Question: How does the patient history play a role?
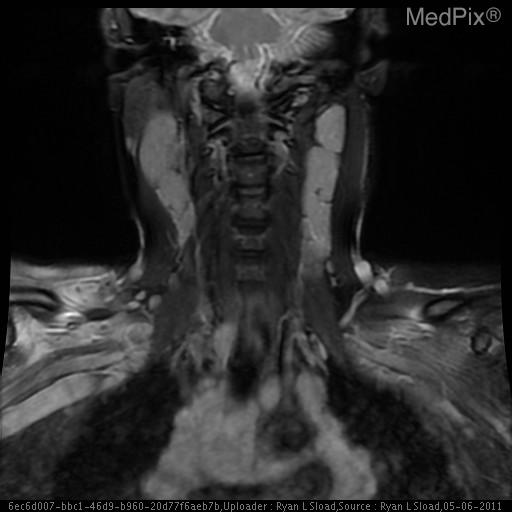
Answer: The patient's history of 32 year old woman with a 2 year history of slowly growing lump on neck along and progressive shortness of breath.  No history of fevers, weight loss or recent illness.  Patient had recently undergone dental procedure around time the lump was first noted. is key in understanding the case.